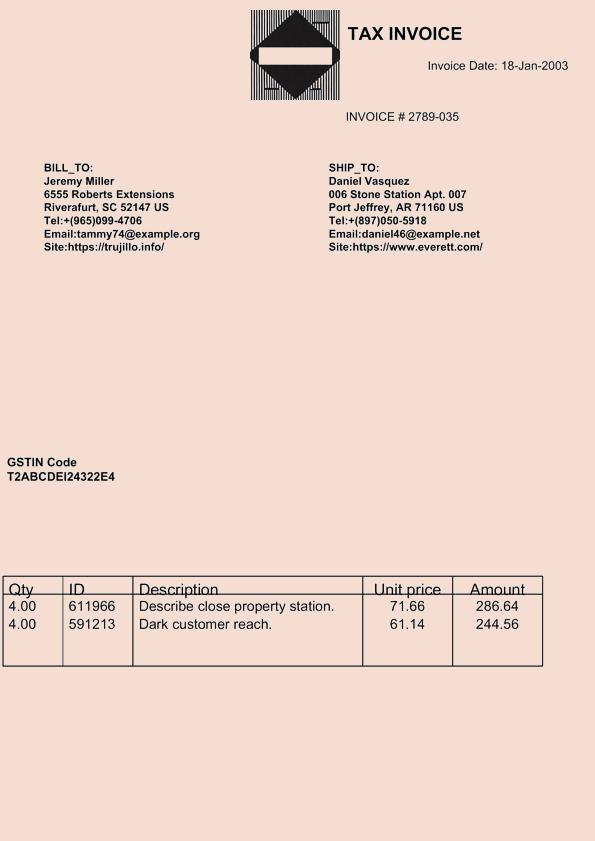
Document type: Invoice